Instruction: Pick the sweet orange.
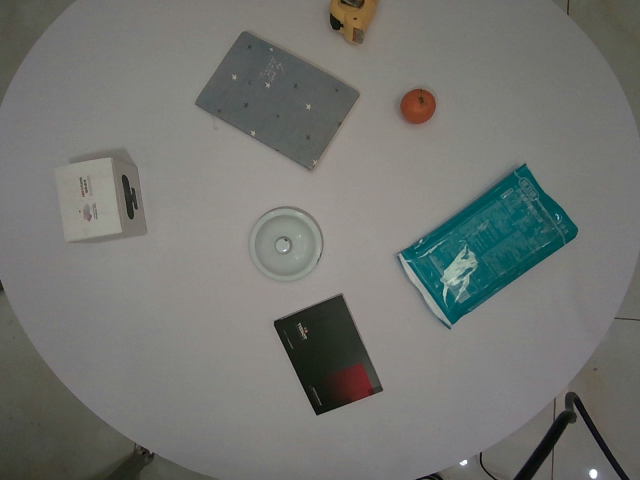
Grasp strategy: vertical